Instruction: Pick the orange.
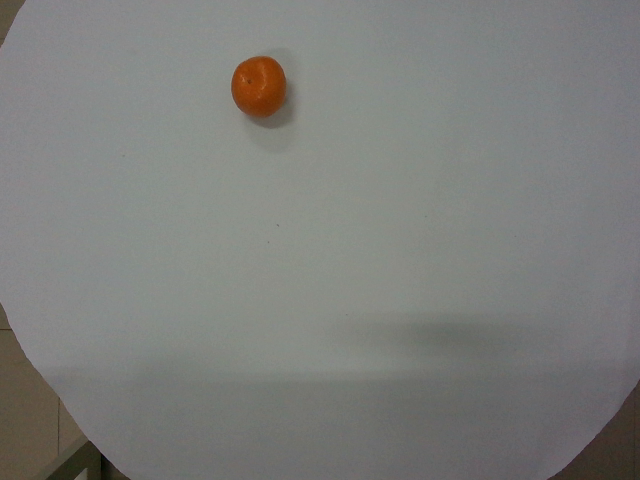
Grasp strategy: vertical